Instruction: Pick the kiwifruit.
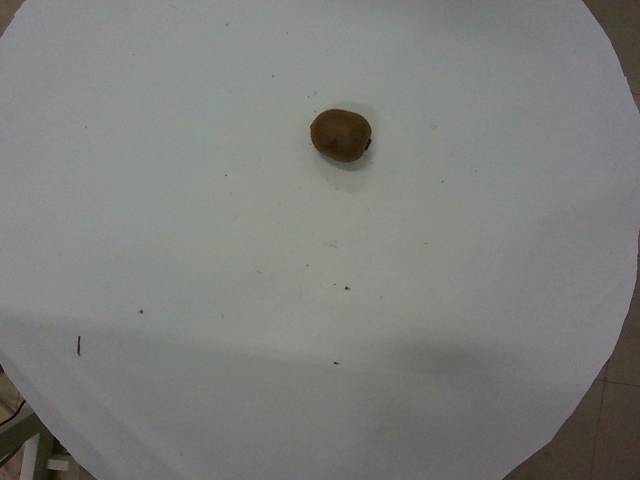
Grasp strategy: vertical